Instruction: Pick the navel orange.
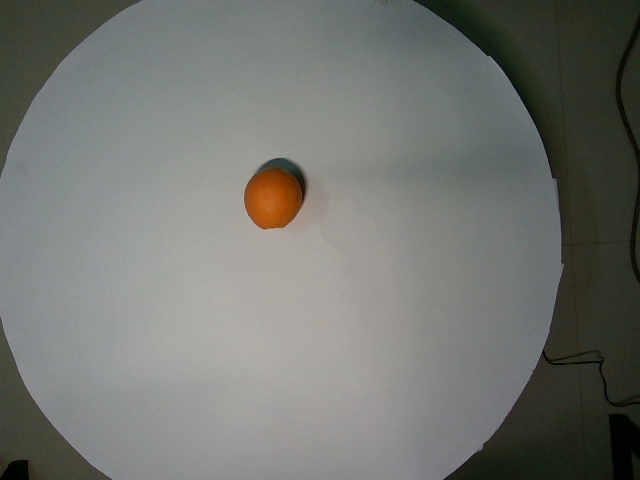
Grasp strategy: vertical